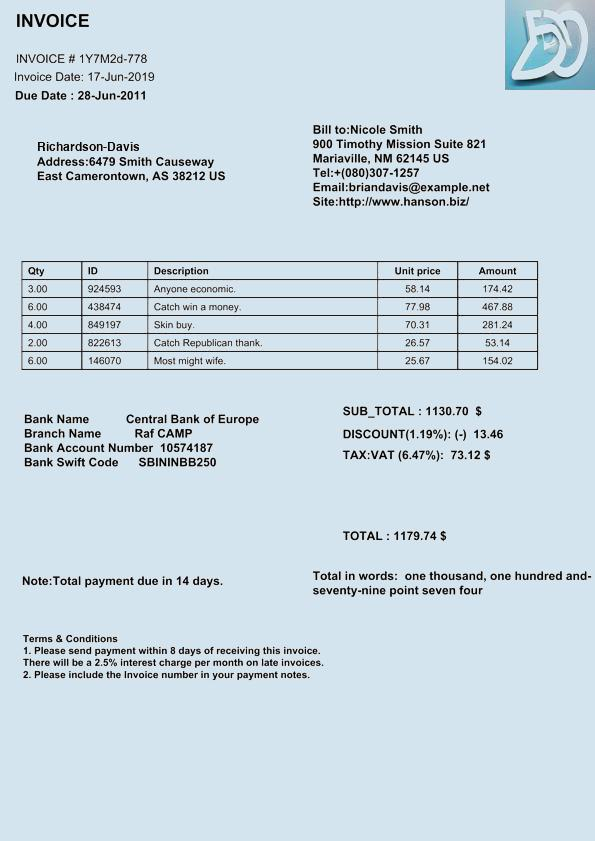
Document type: Invoice